Question: What jurisdiction, city, or county is the document associated with?
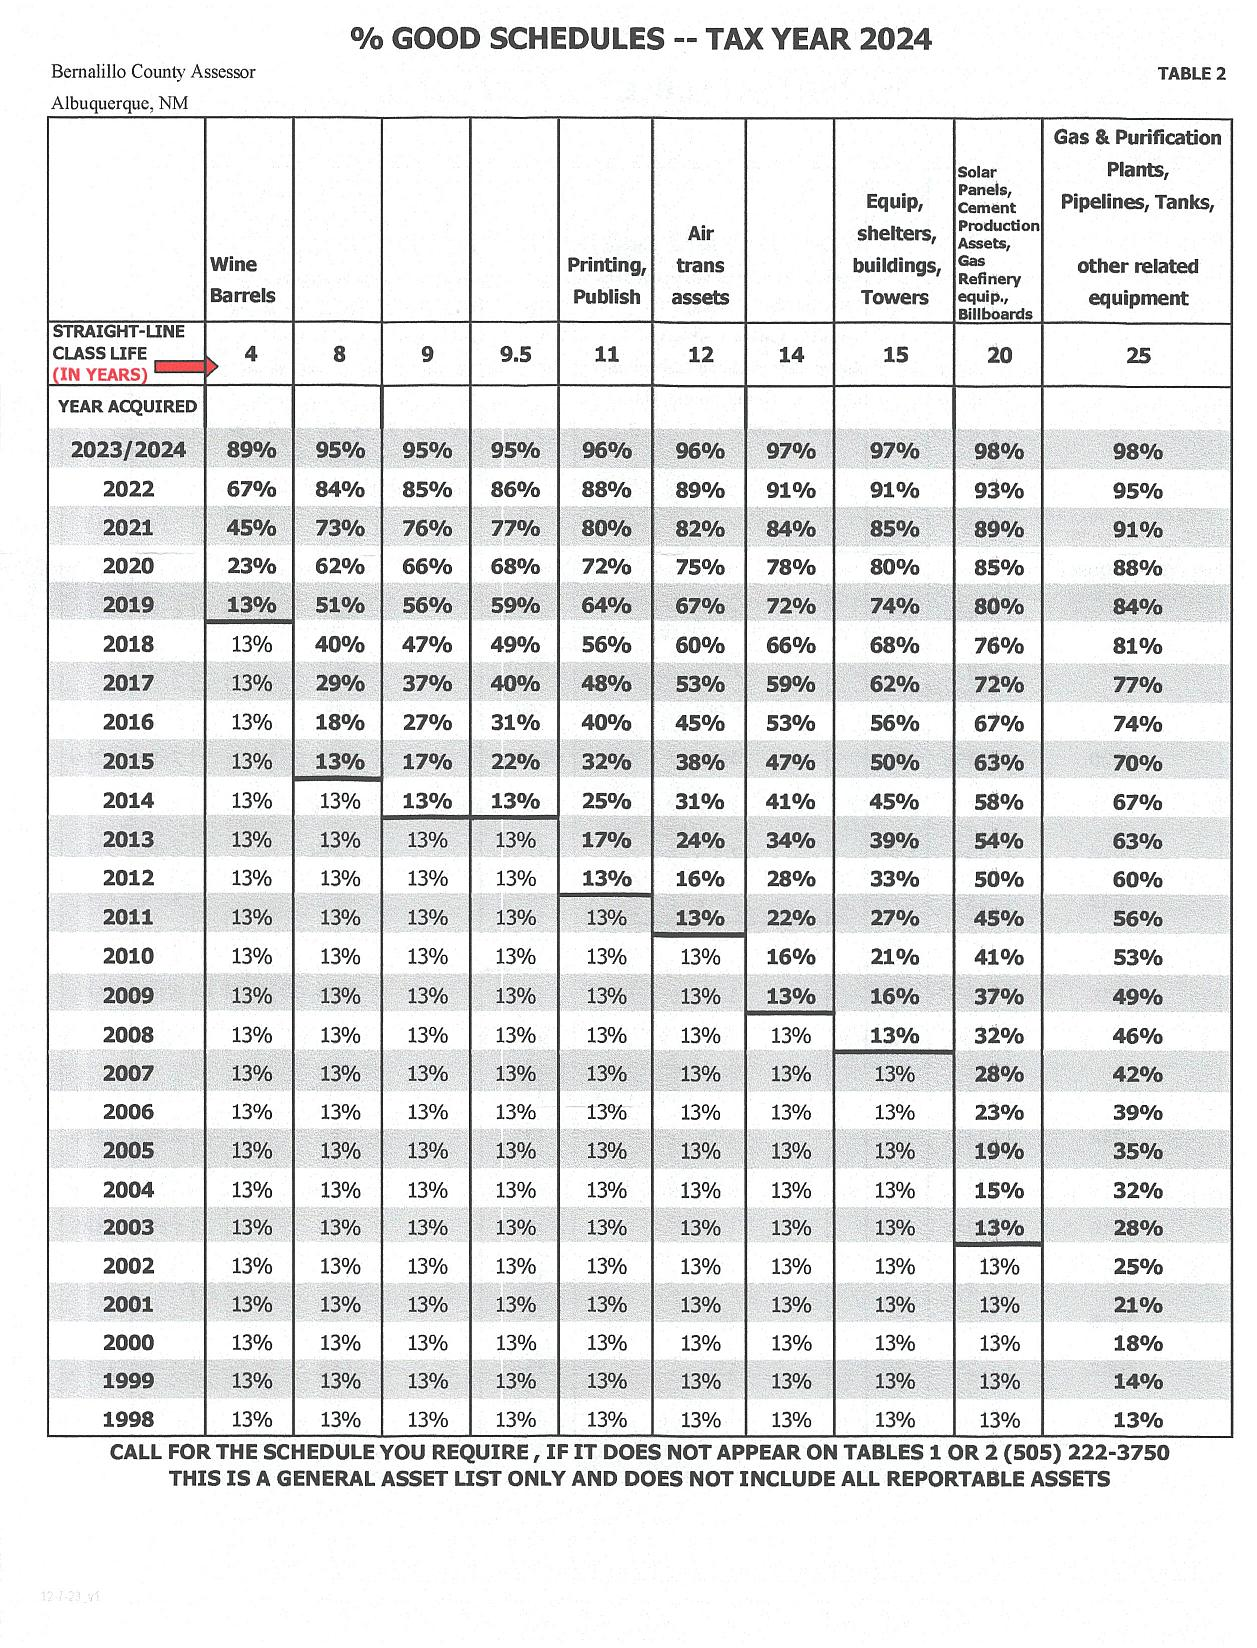
Answer: "Bernalillo County"